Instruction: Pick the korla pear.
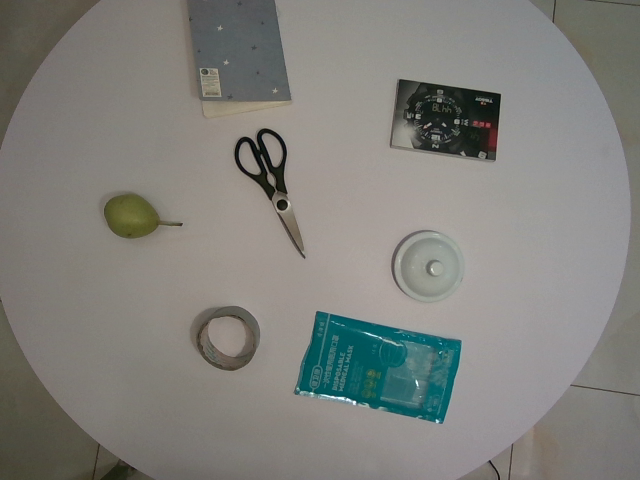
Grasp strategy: vertical